Question: How does the patient history play a role?
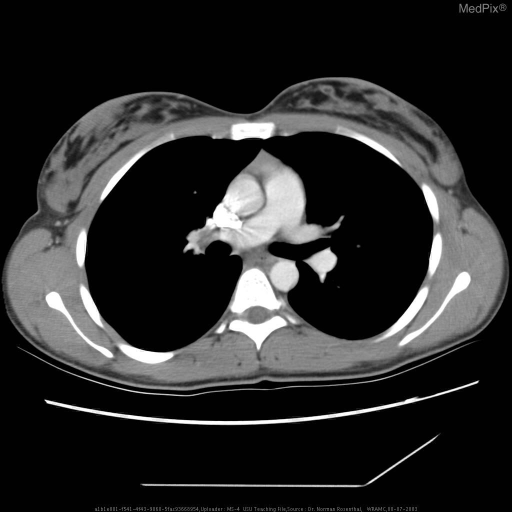
Answer: The patient's history of This is a 22 y/o AD WF at NNMC where she has been followed by Neurology for one year for myasthenia gravis, treated with prednisone and cyclosporin.  She has  good strength.  Chest CT in July 2002 shows residual thymus, and no mass.  Now s/p total thymectomy via median sternotomy.  Path specimen revealed thymic hyperplasia without malignancy. is key in understanding the case.